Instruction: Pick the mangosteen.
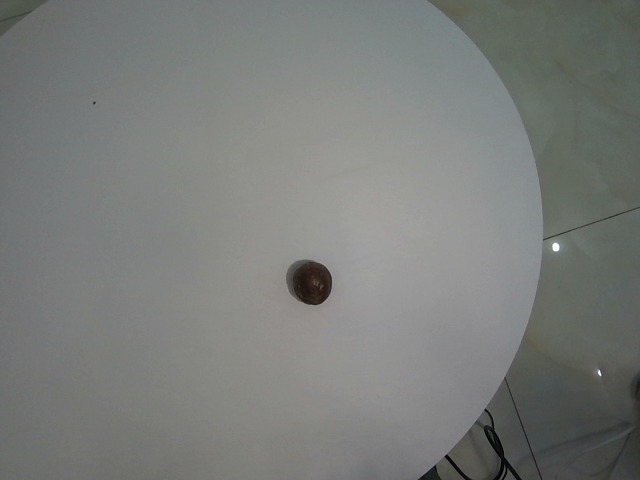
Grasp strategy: vertical